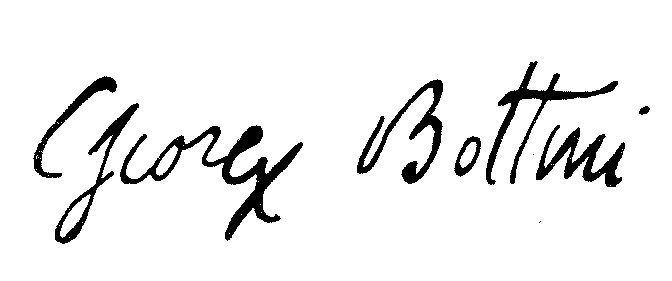
Signature of: george bottini